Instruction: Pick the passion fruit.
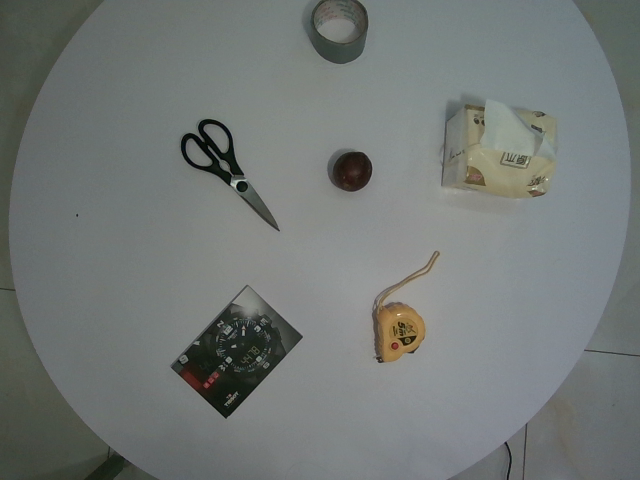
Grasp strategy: vertical